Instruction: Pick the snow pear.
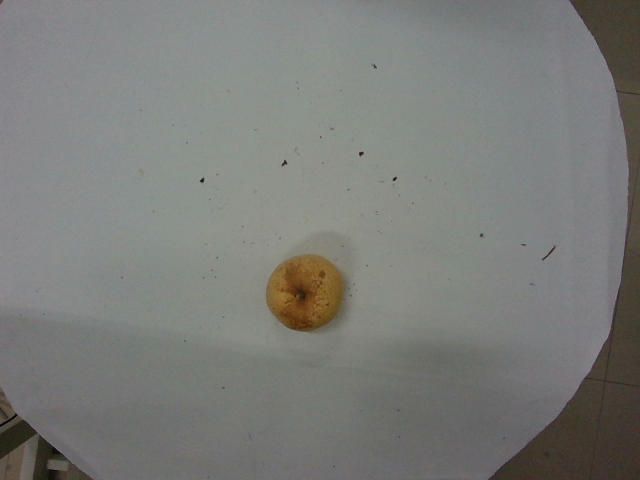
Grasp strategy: vertical